Question: What do the imaging results show?
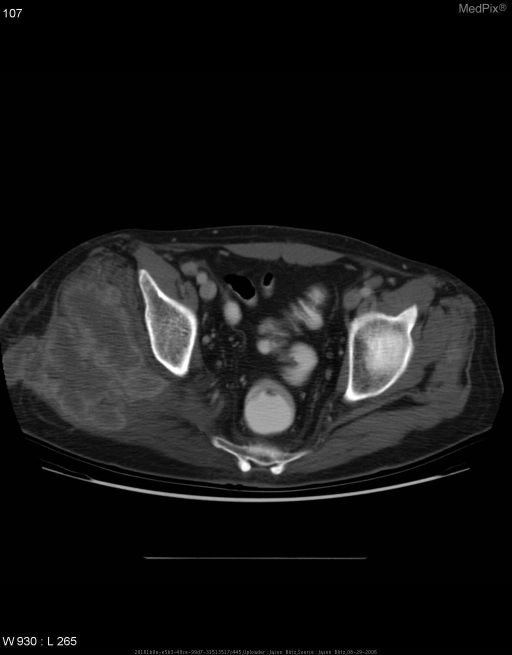
Answer: The imaging shows Chest and abdominal CT on 13 April 2006 revealed the following in comparison with an August 2004 chest and abdominal CT:
  •  Progression of right hilar adenopathy and enlargement of the pleural-based soft tissue mass along the posteromedial aspect of the right lower lobe.
  •  Pulmonary parenchyma demonstrates enlargement of multiple
right lower lobe pulmonary nodules.
  •   The pancreas, spleen, adrenal glands, and kidneys are normal.
  •   Soft tissue in the bilateral gluteal regions are normal.

Chest and abdomal CT on 16 August 2006 after 4 months of chemotherapy and radiation revealed the following in comparison with the 13 April 2006 study:
  •   Subcarinal lymphadenopathy is demonstrated and increased from previous study.
  •   Associated rib destruction is demonstrated.
  •   Associated endobronchial narrowing is demonstrated extending to the right lower lobe.
  •   No pulmonary nodules are seen in the left lung.
  •   Interval development of bilateral adrenal masses.
  •   Soft tissue masses are demonstrated within the mesentery.
  •   Interval development of right gluteal mass 16 August 06 Abdom CT demonstrating metastatic spread to right gluteal soft tissue..